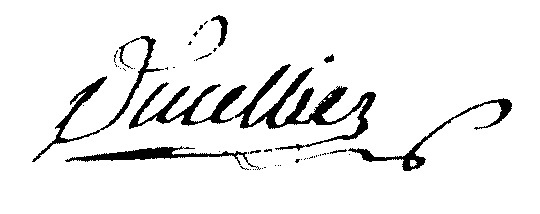
Signature of: françois jacques ducellier